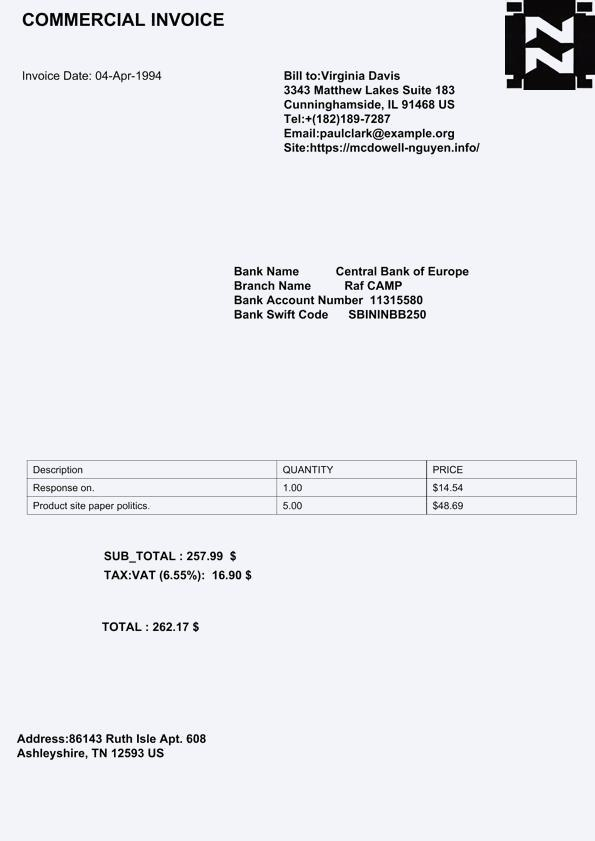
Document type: Invoice